Question: What is the mailing or notice date provided in the document?
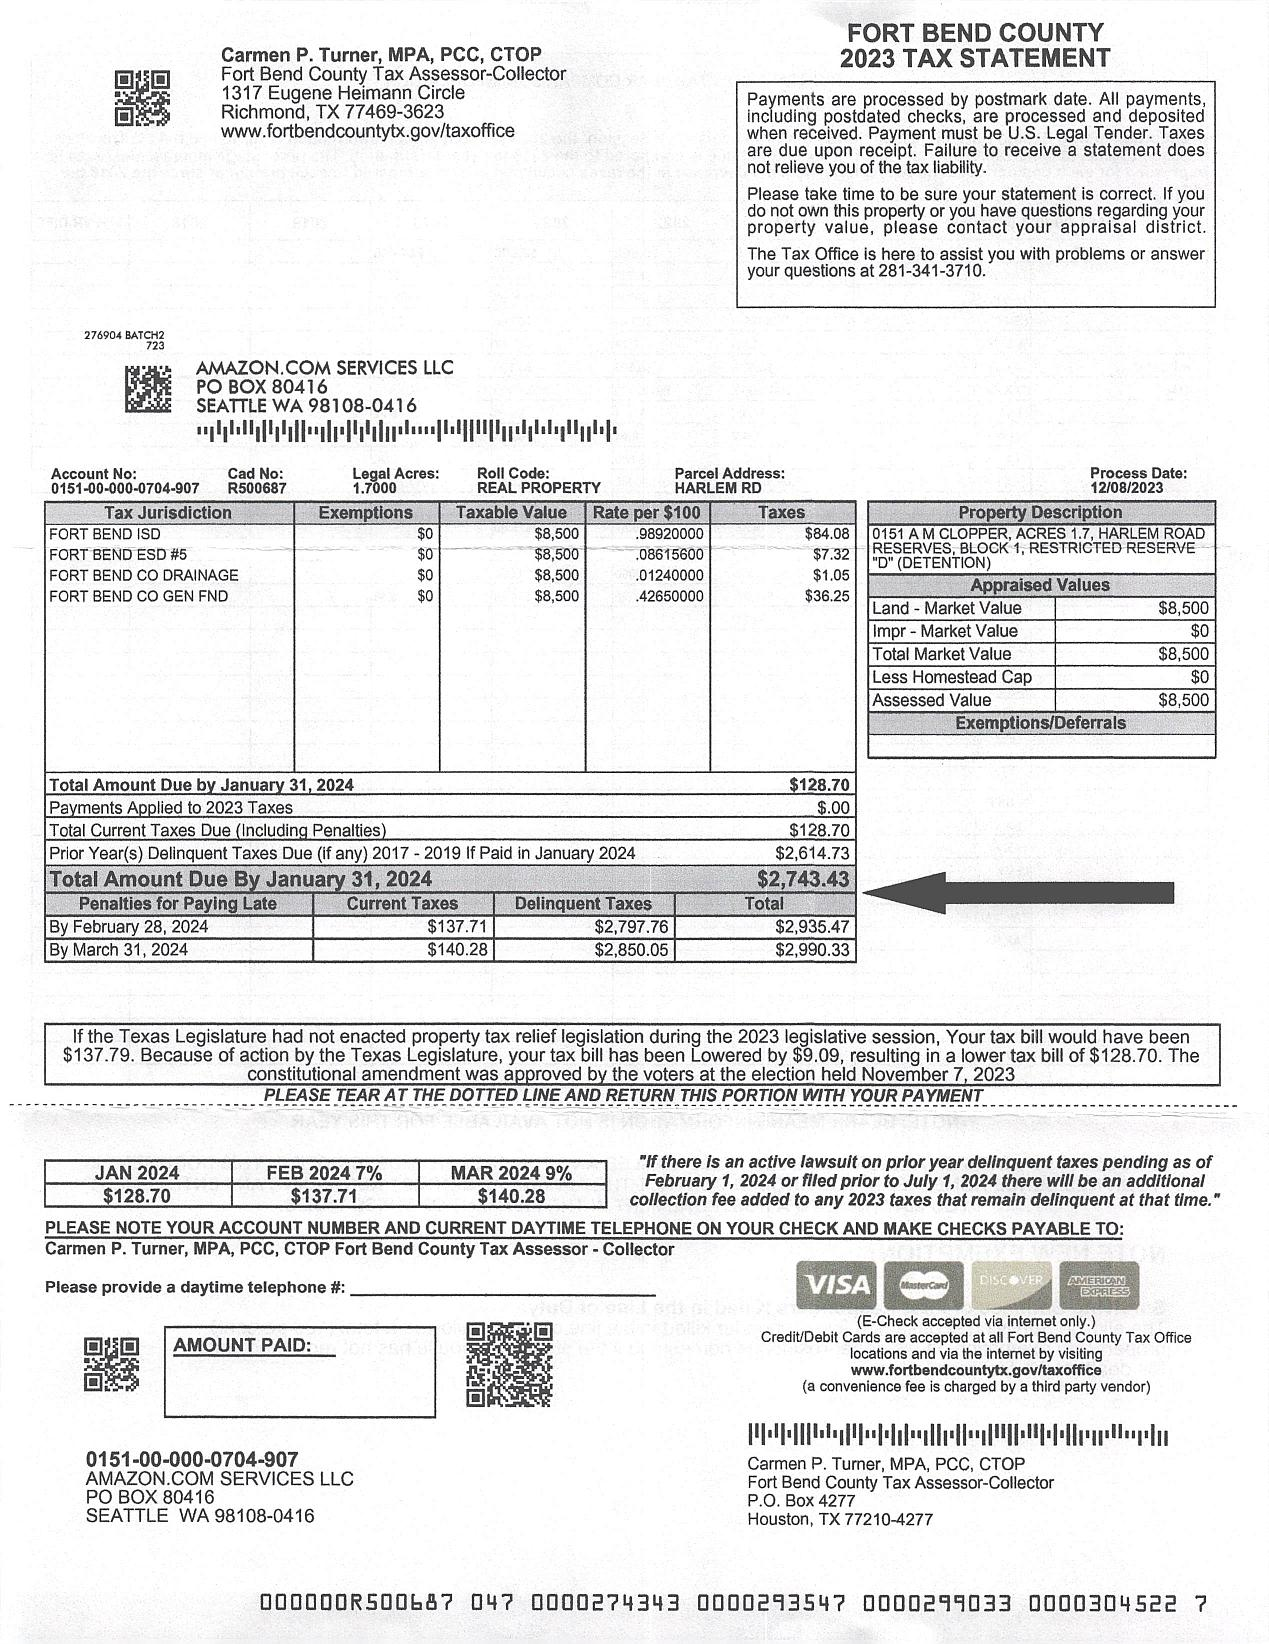
Answer: "12/9/23"